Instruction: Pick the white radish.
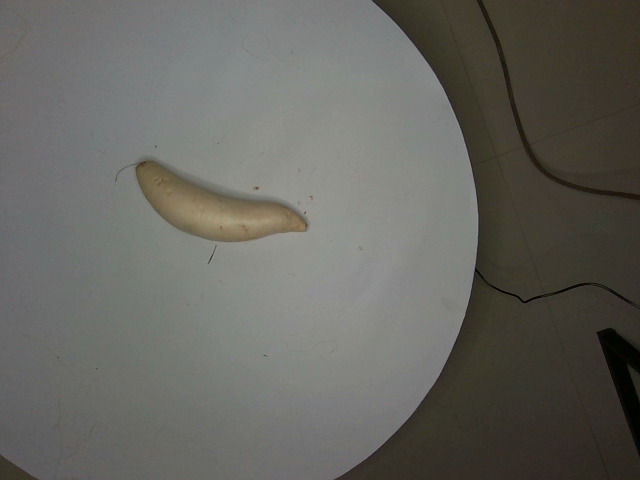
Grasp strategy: vertical